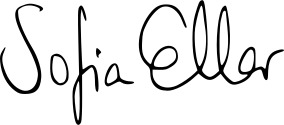
Signature of: sofia ellar